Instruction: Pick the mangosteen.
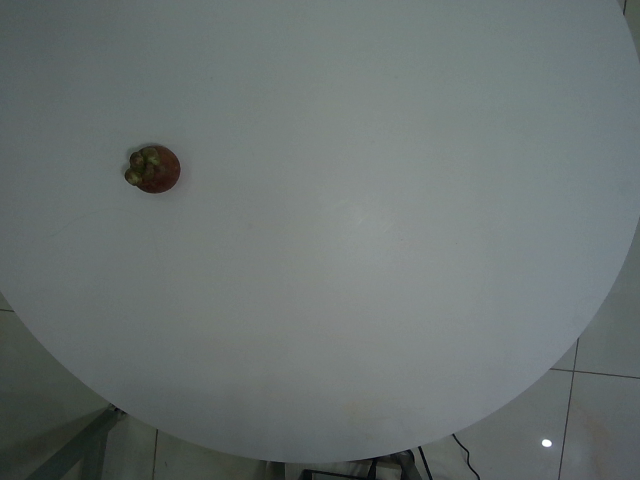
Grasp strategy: vertical